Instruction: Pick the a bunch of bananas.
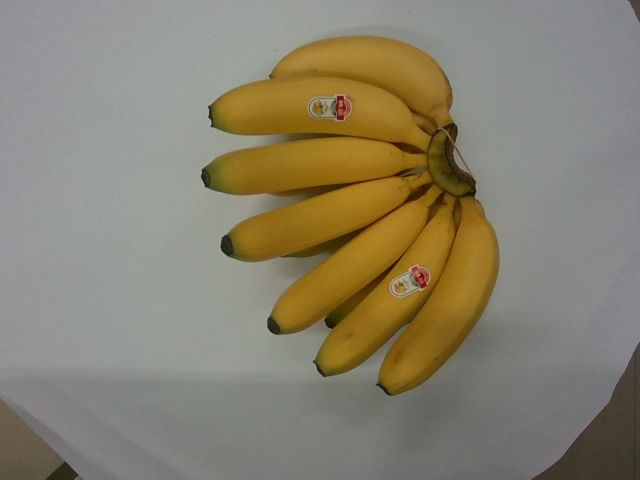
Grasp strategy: vertical